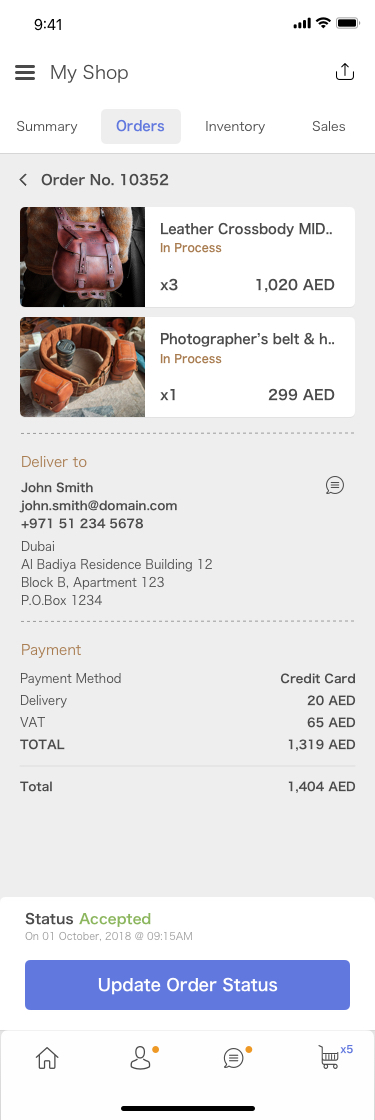
Text in this UI design:
Update Order Status
Status
Accepted
On 01 October, 2018 @ 09:15AM
TOTAL
Payment
1,319 AED
Payment Method
Credit Card
VAT
65 AED
Delivery
20 AED
1,404 AED
Total
John Smith
john.smith@domain.com
+971 51 234 5678
Dubai
Al Badiya Residence Building 12
Block B, Apartment 123
P.O.Box 1234
Deliver to
Leather Crossbody MID..
x3
1,020 AED
In Process
Photographer’s belt & h..
x1
299 AED
In Process
Order No. 10352
Inventory
Orders
Sales
Summary
My Shop